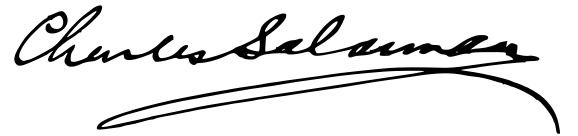
Signature of: charles kensington salaman